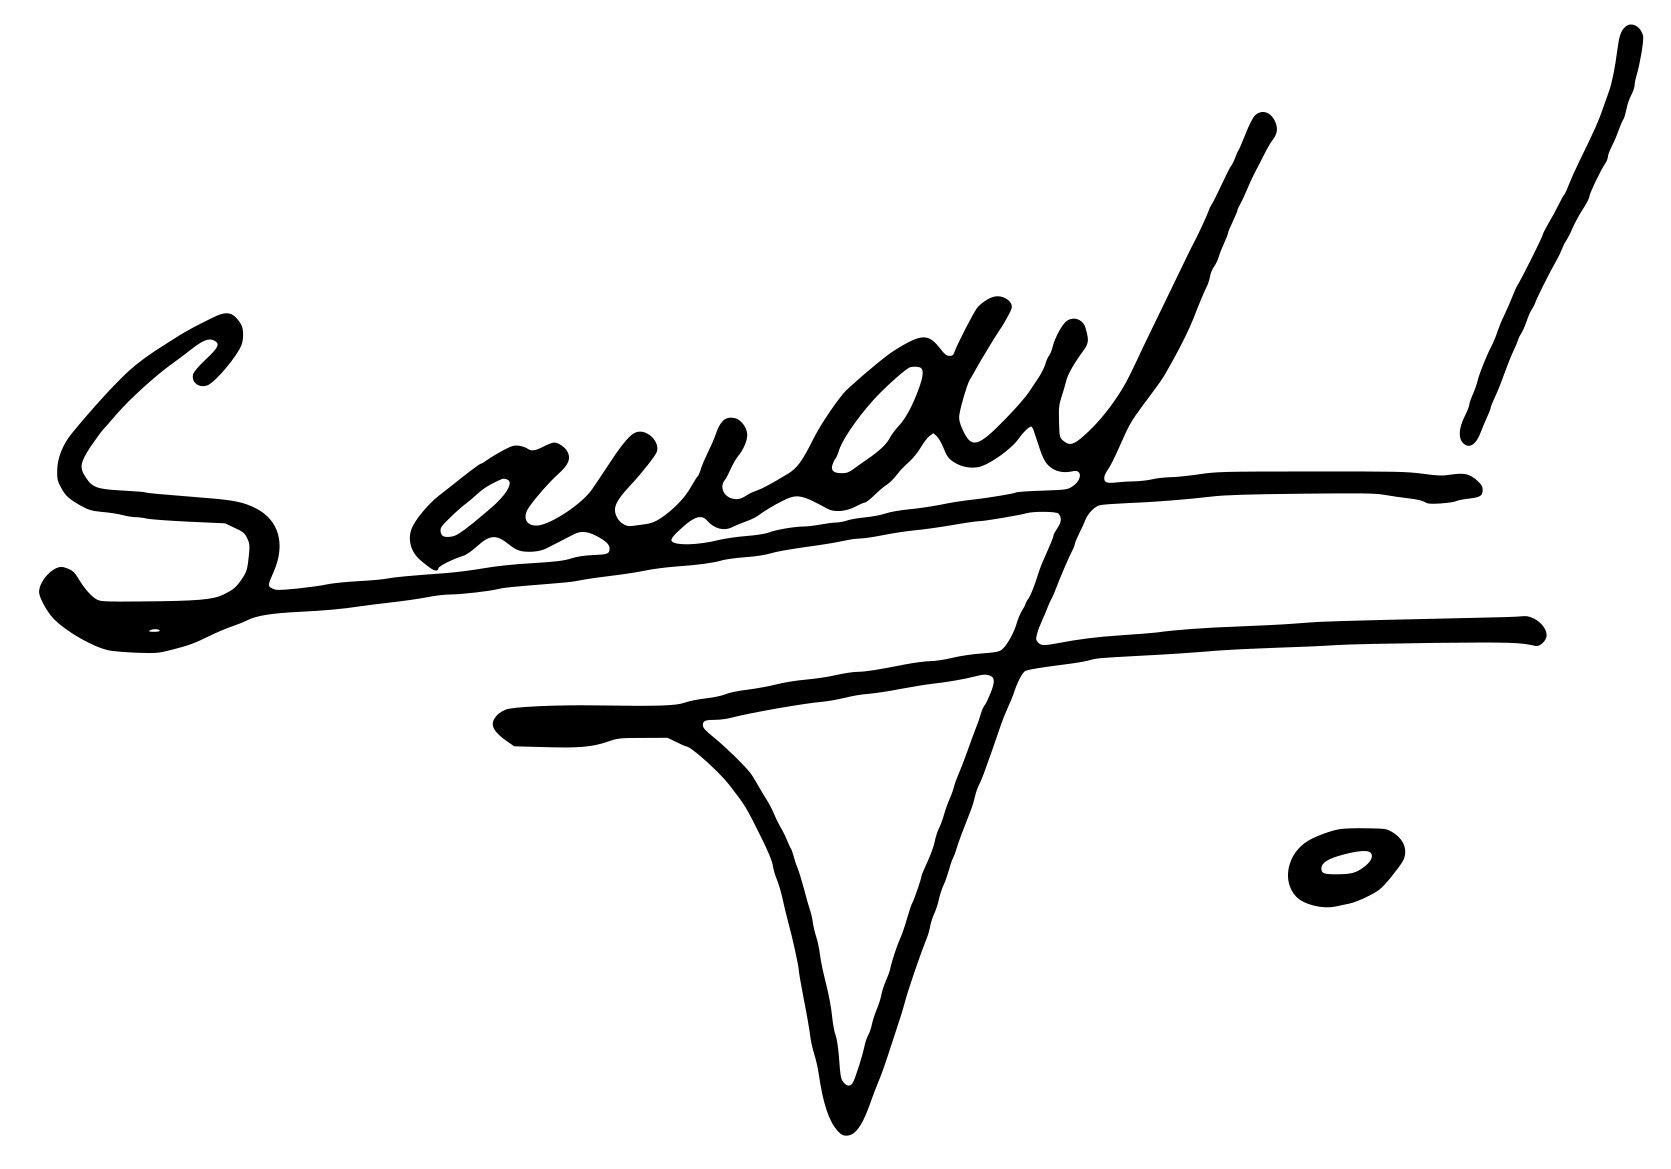
Signature of: sandy